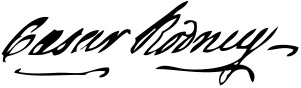
Signature of: caesar rodney